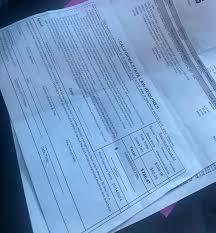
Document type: Invoice